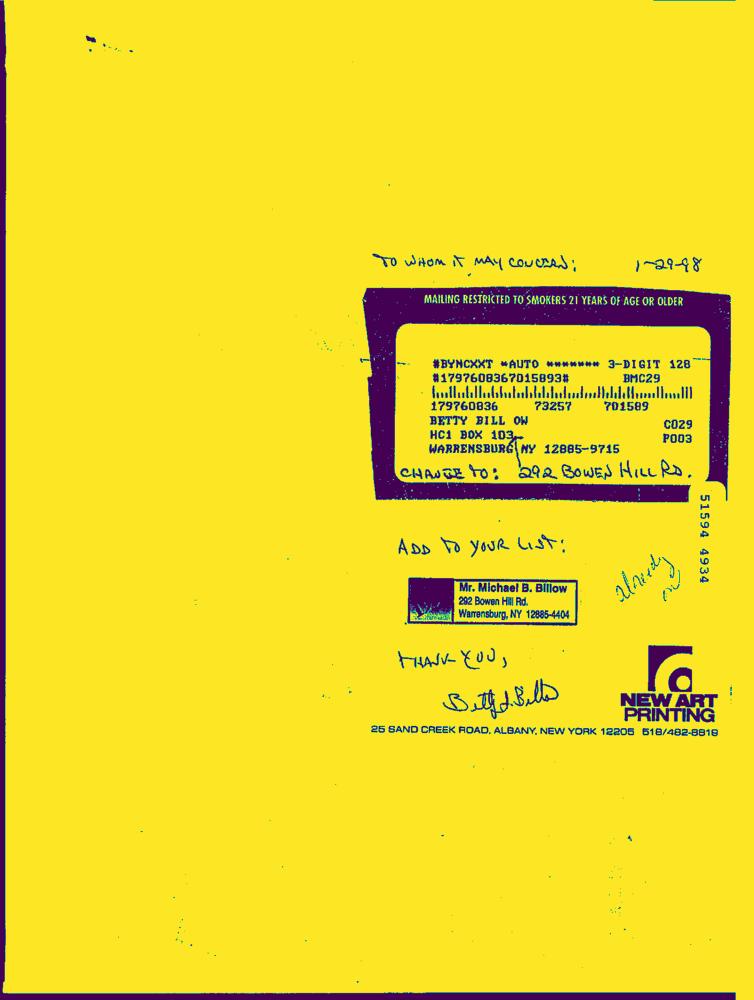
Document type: Hand-Written